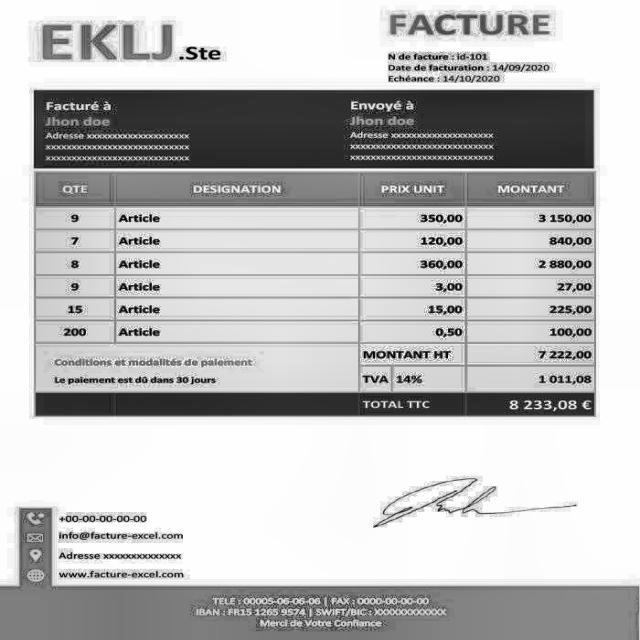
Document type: Invoice